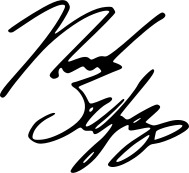
Signature of: noah schnapp